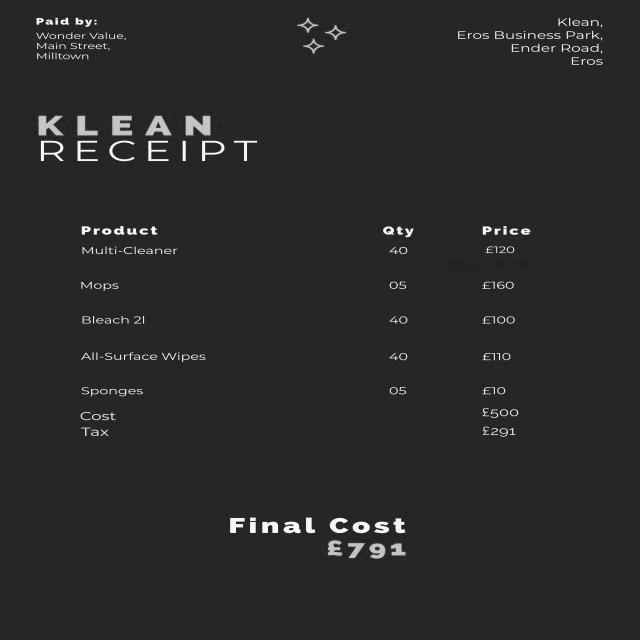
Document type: Invoice